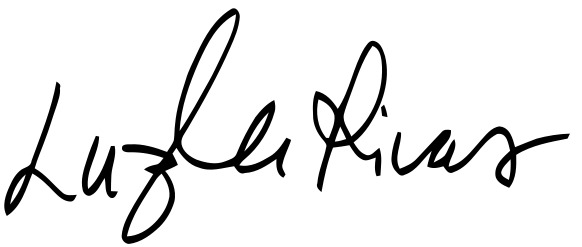
Signature of: luz rivas